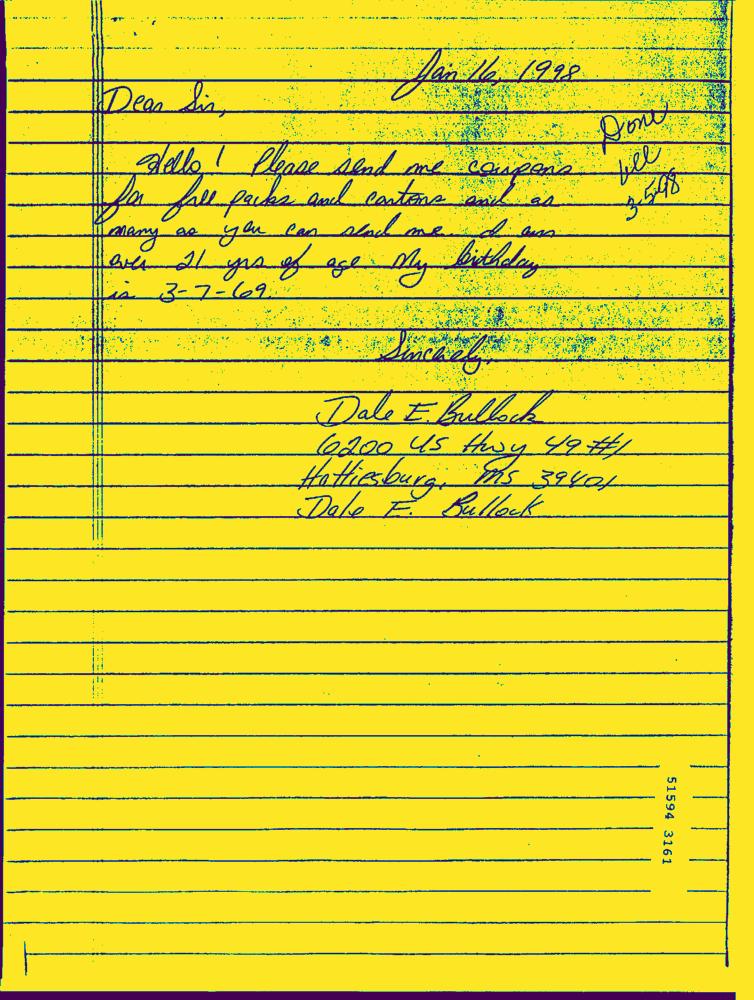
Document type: Hand-Written